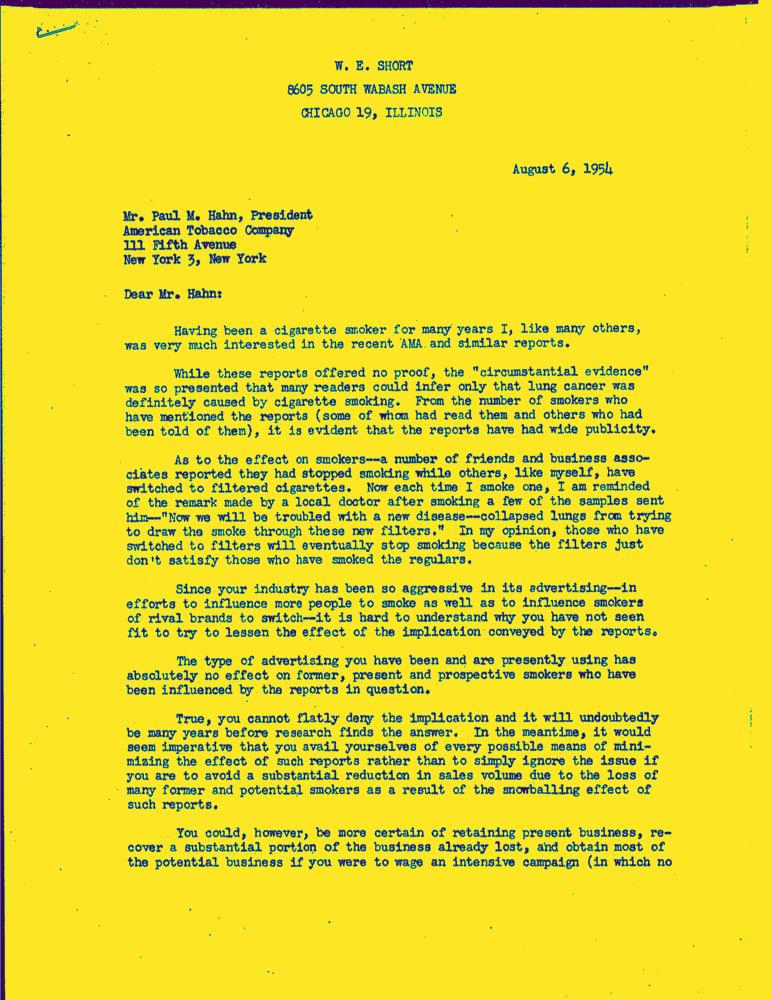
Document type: Letter-Doc